Question: What type of tax is indicated in the document, personal property or real estate?
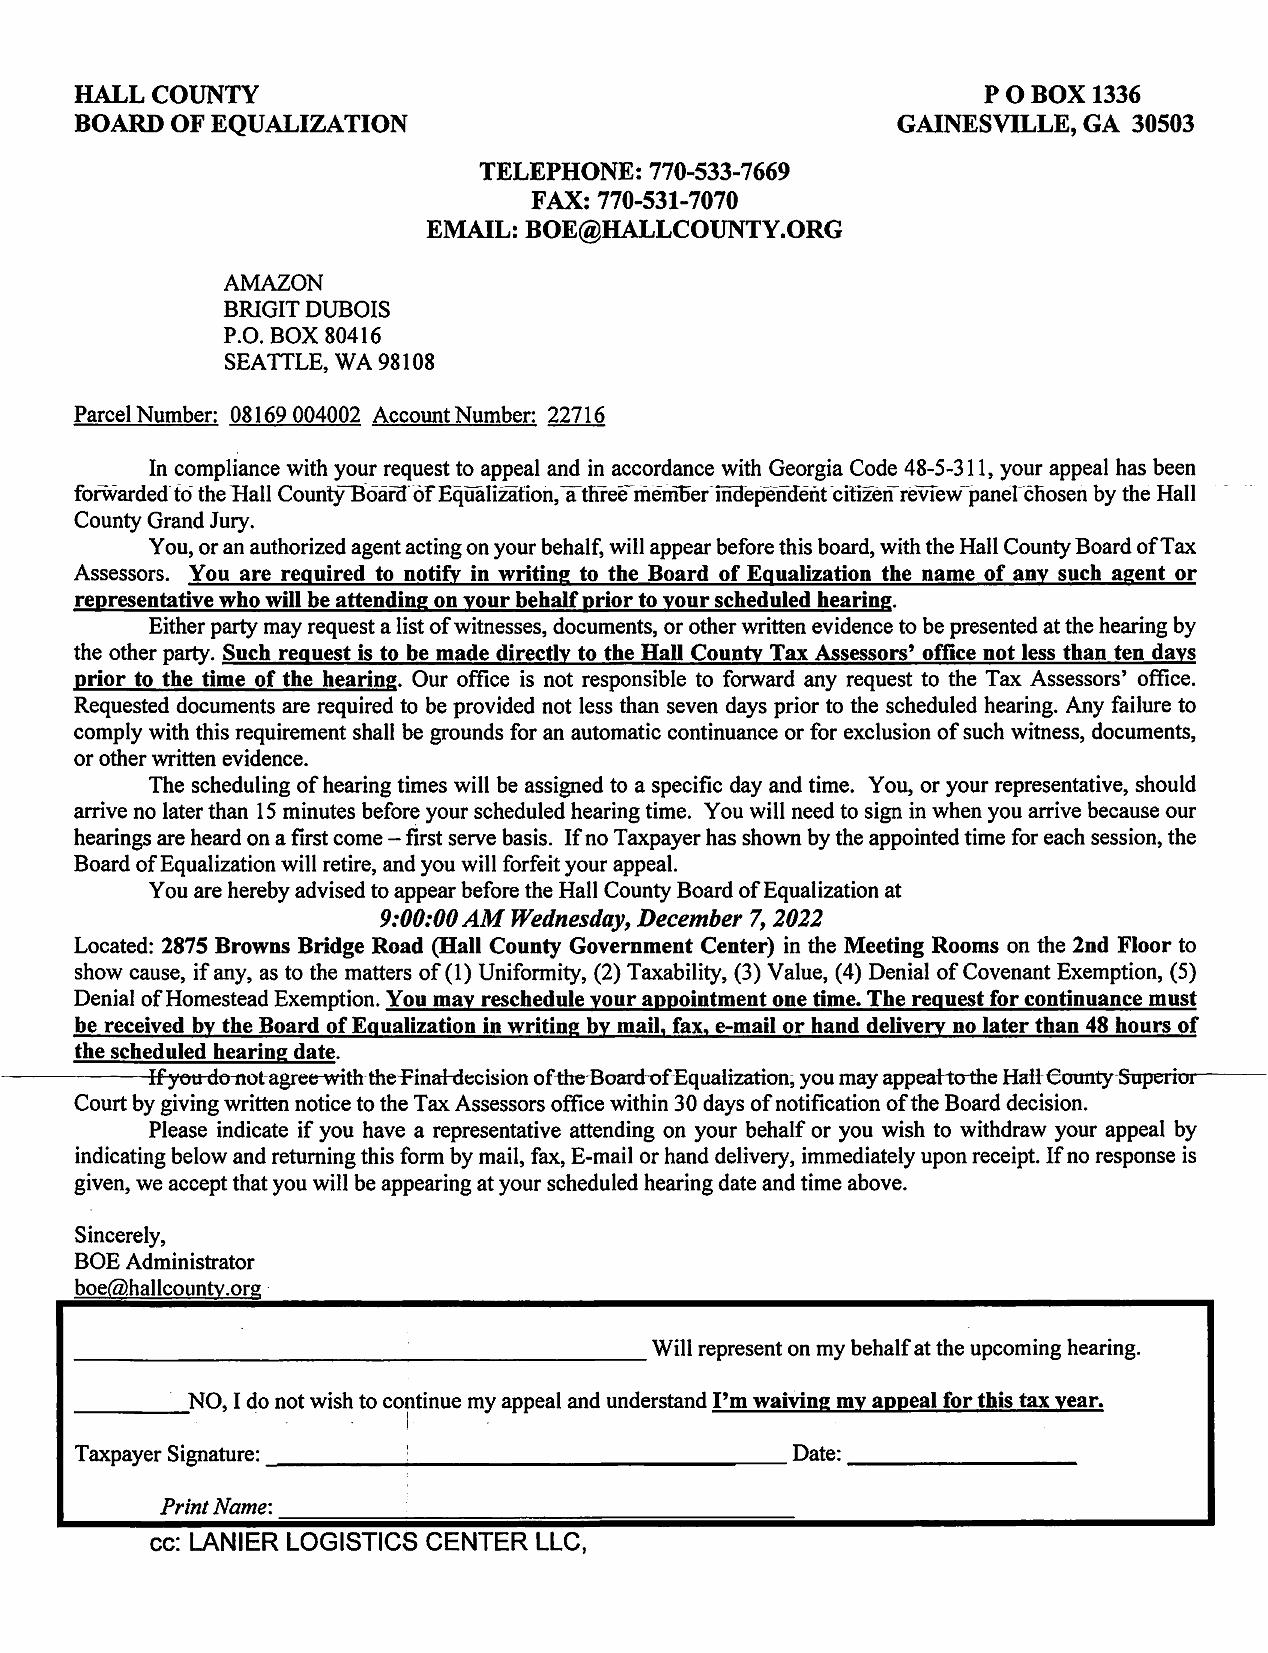
Answer: "Personal Property or Real Estate Tax"